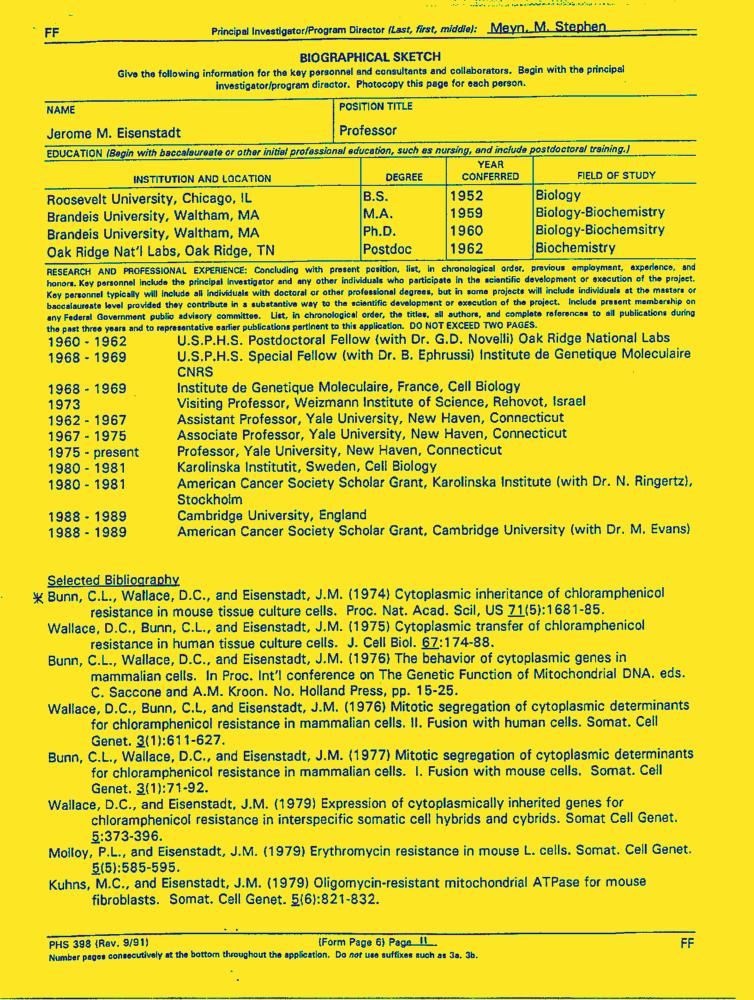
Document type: Resume-Doc